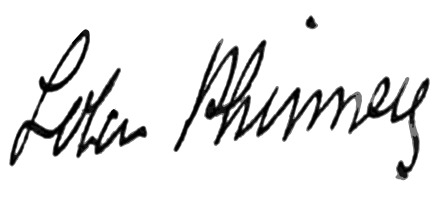
Signature of: lola phinney